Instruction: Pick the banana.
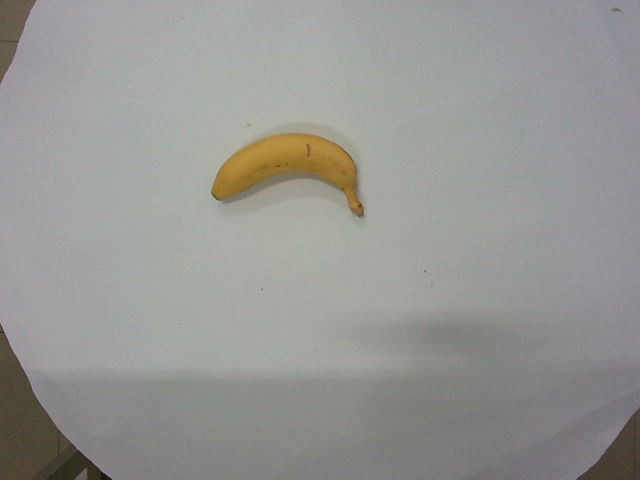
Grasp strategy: vertical